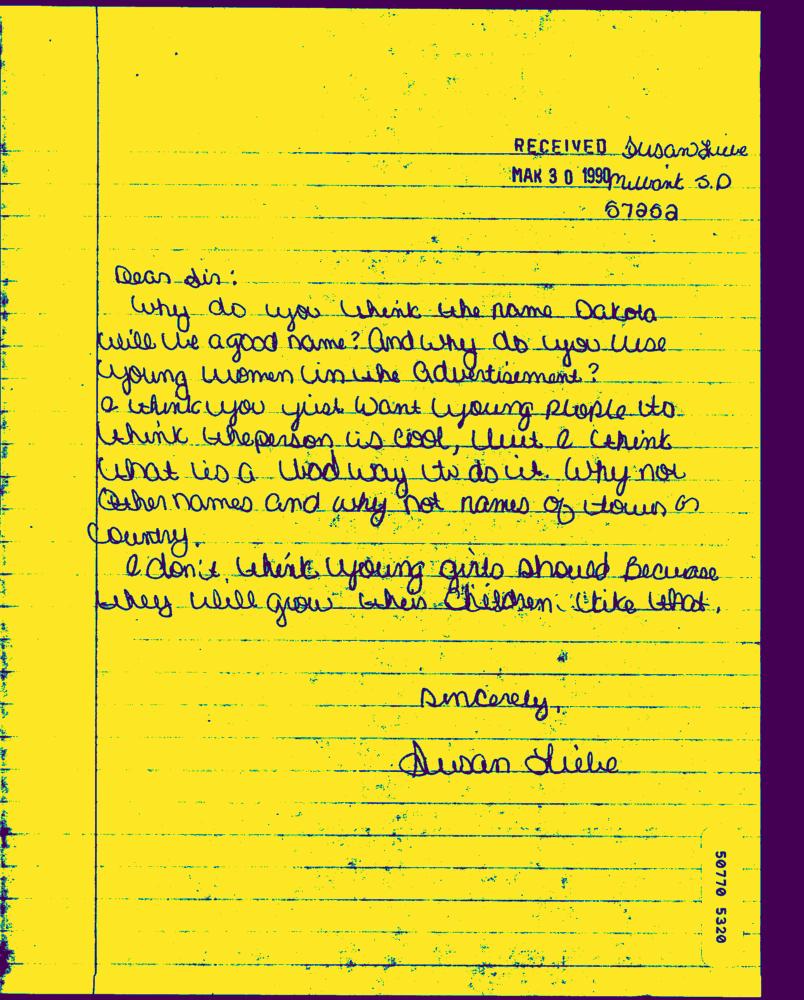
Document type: Hand-Written